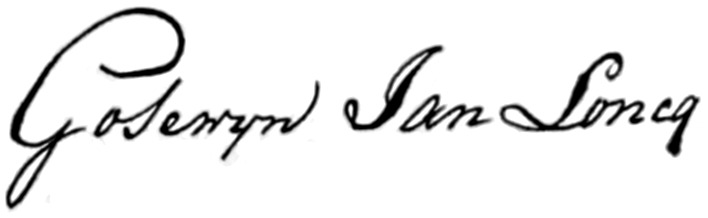
Signature of: gozewijn jan loncq